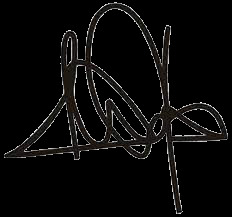
Signature of: dani pedrosa